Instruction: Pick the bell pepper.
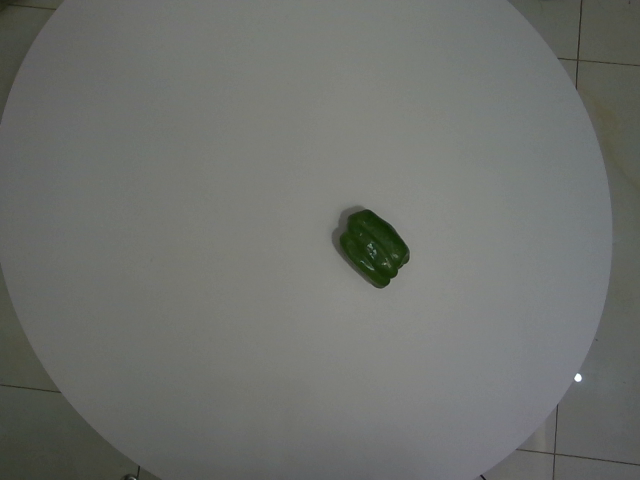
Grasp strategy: vertical